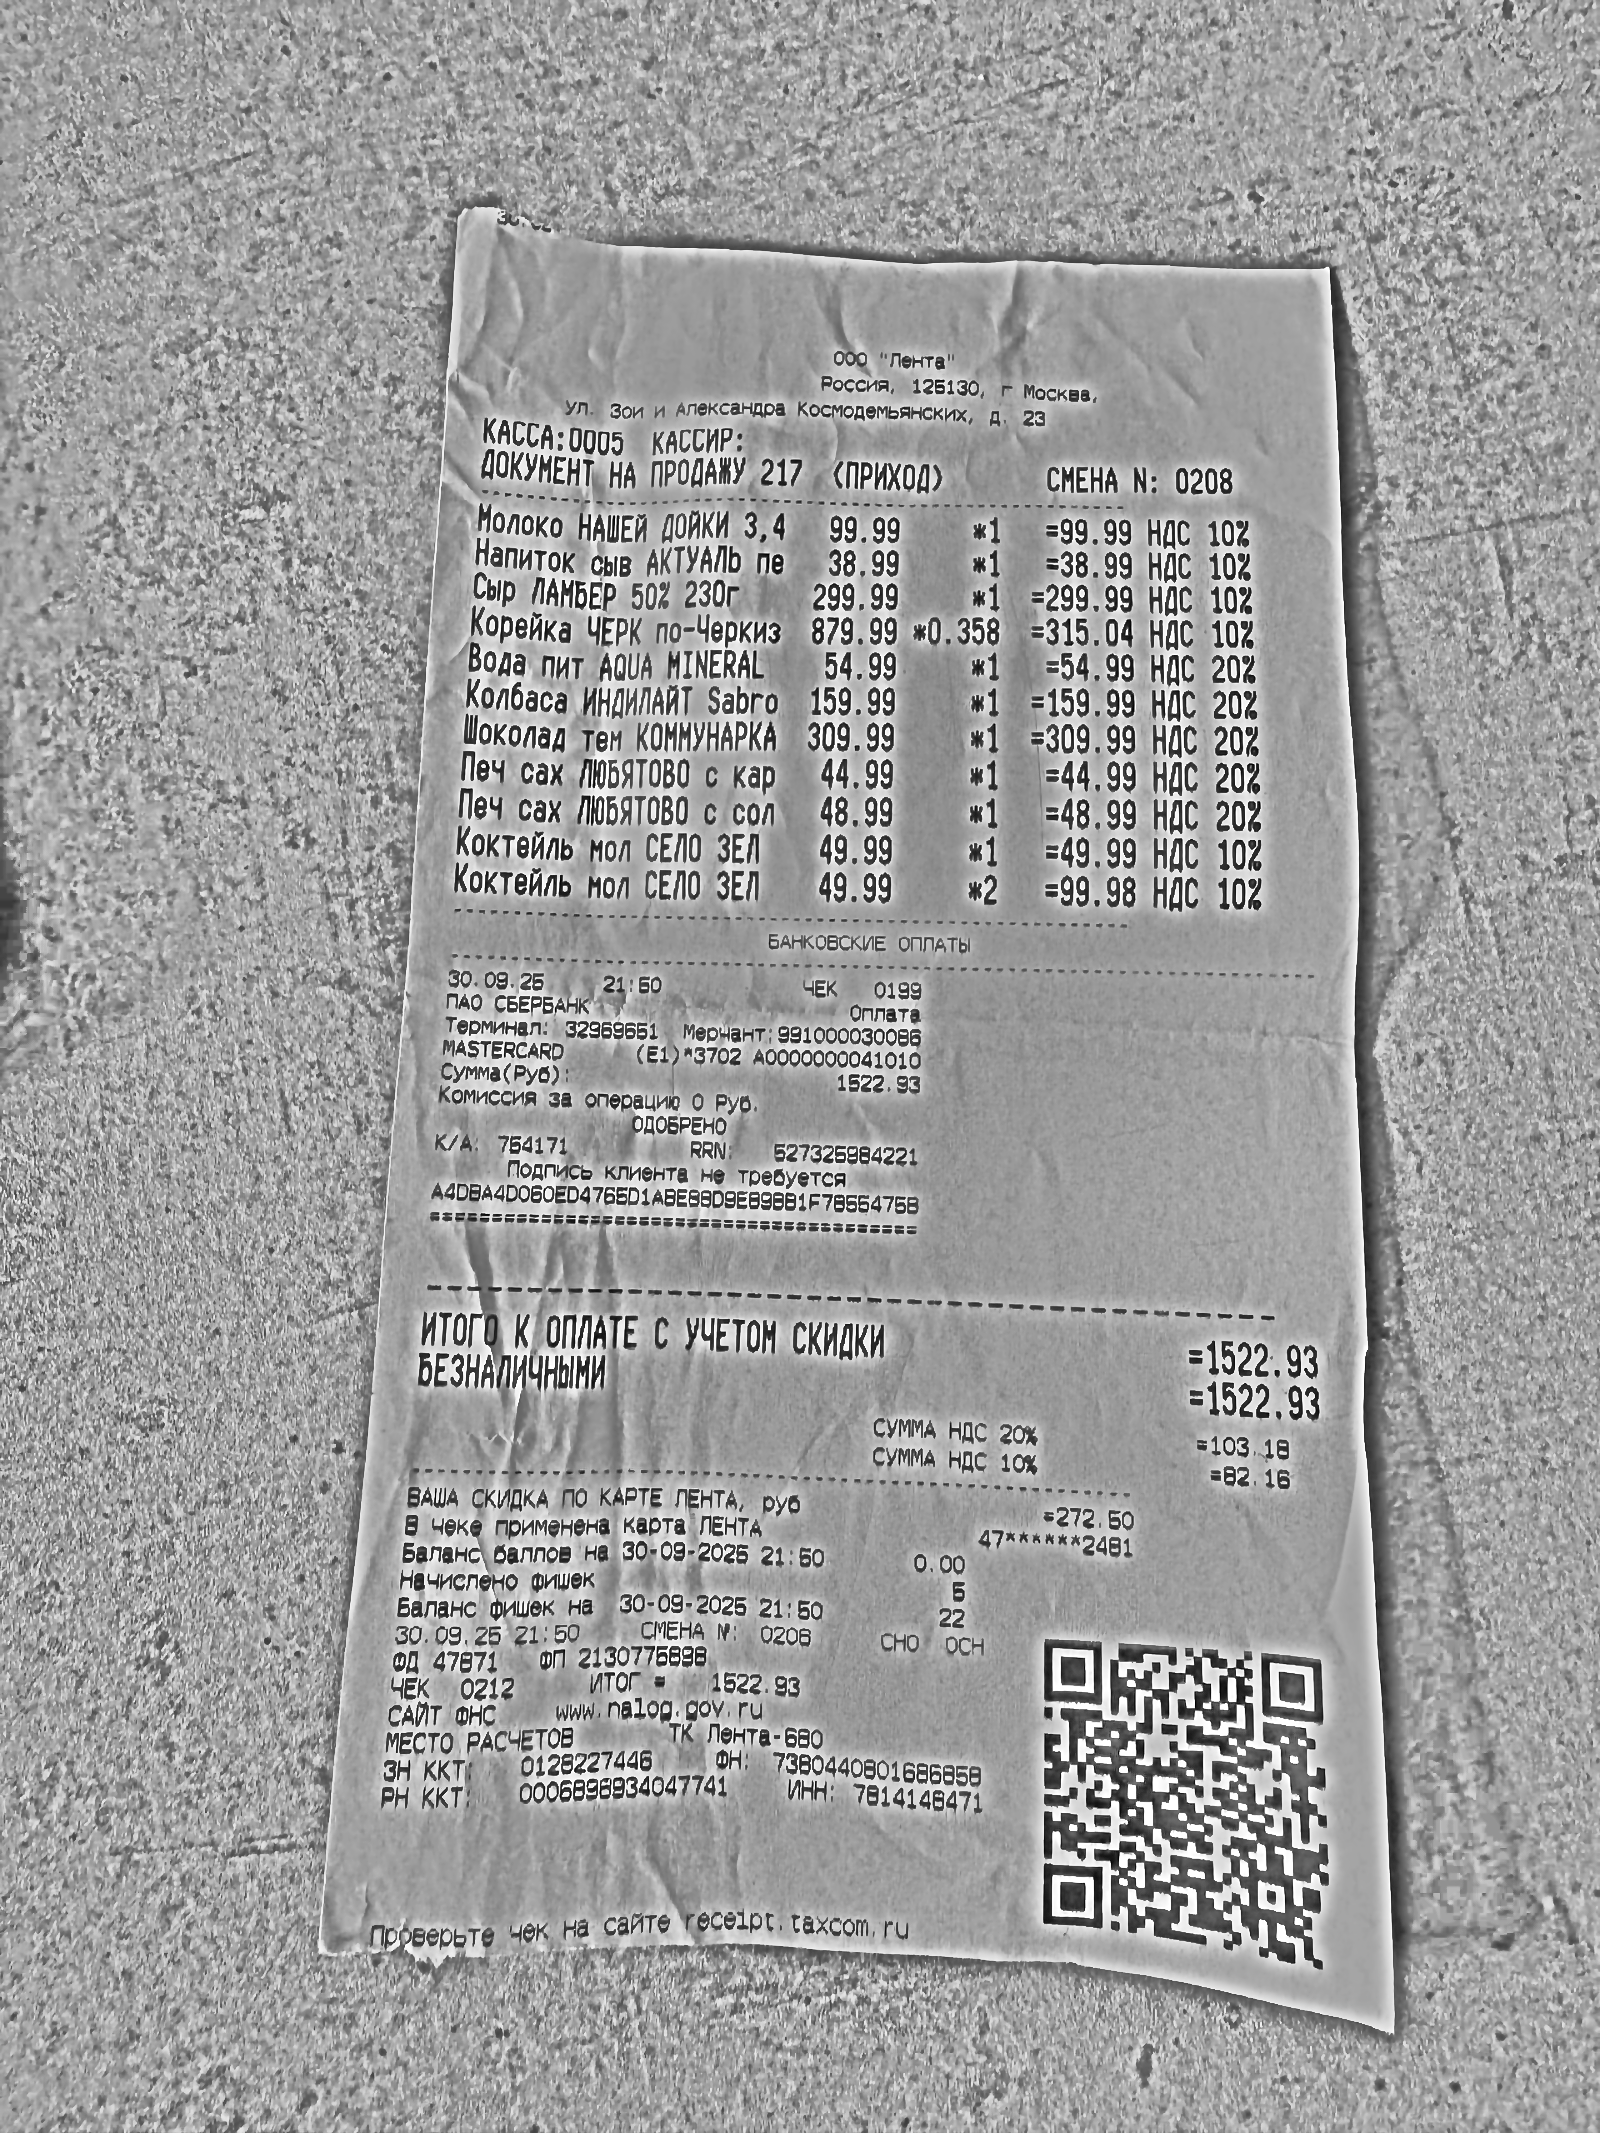
Продавец: ООО "Лента"
ИНН: 7814148471
Дата: 30.09.25
Товары: Молоко НАШЕЙ ДОЙКИ 3,4; Напиток СЫВ АКТУАЛЬ; Сыр ЛАМБЕР 502 230г; Корейка ЧЕРК ПО-ЧЕРКИЗ; Вода пит AQUA MINERAL; Колбаса ИНДИВИДАТ Sabro; Шоколад ТЕМ КОММУНАРКА; Печ сах ЛЮБЯТОВО с кар; Печ сах ЛЮБЯТОВO с сол; Коктейль МОЛ СЕЛО ЗЕЛ
Количество: 1.000; 1.000; 1.000; 0.358; 1.000; 1.000; 1.000; 1.000; 1.000; 2.000
Цена: 99.99; 38.99; 299.99; 879.99; 54.99; 159.99; 309.99; 44.99; 48.99; 49.99
Сумма: 99.99; 38.99; 299.99; 315.04; 54.99; 159.99; 309.99; 44.99; 48.99; 99.98
Итого: 1522.93